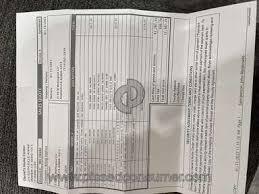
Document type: Invoice